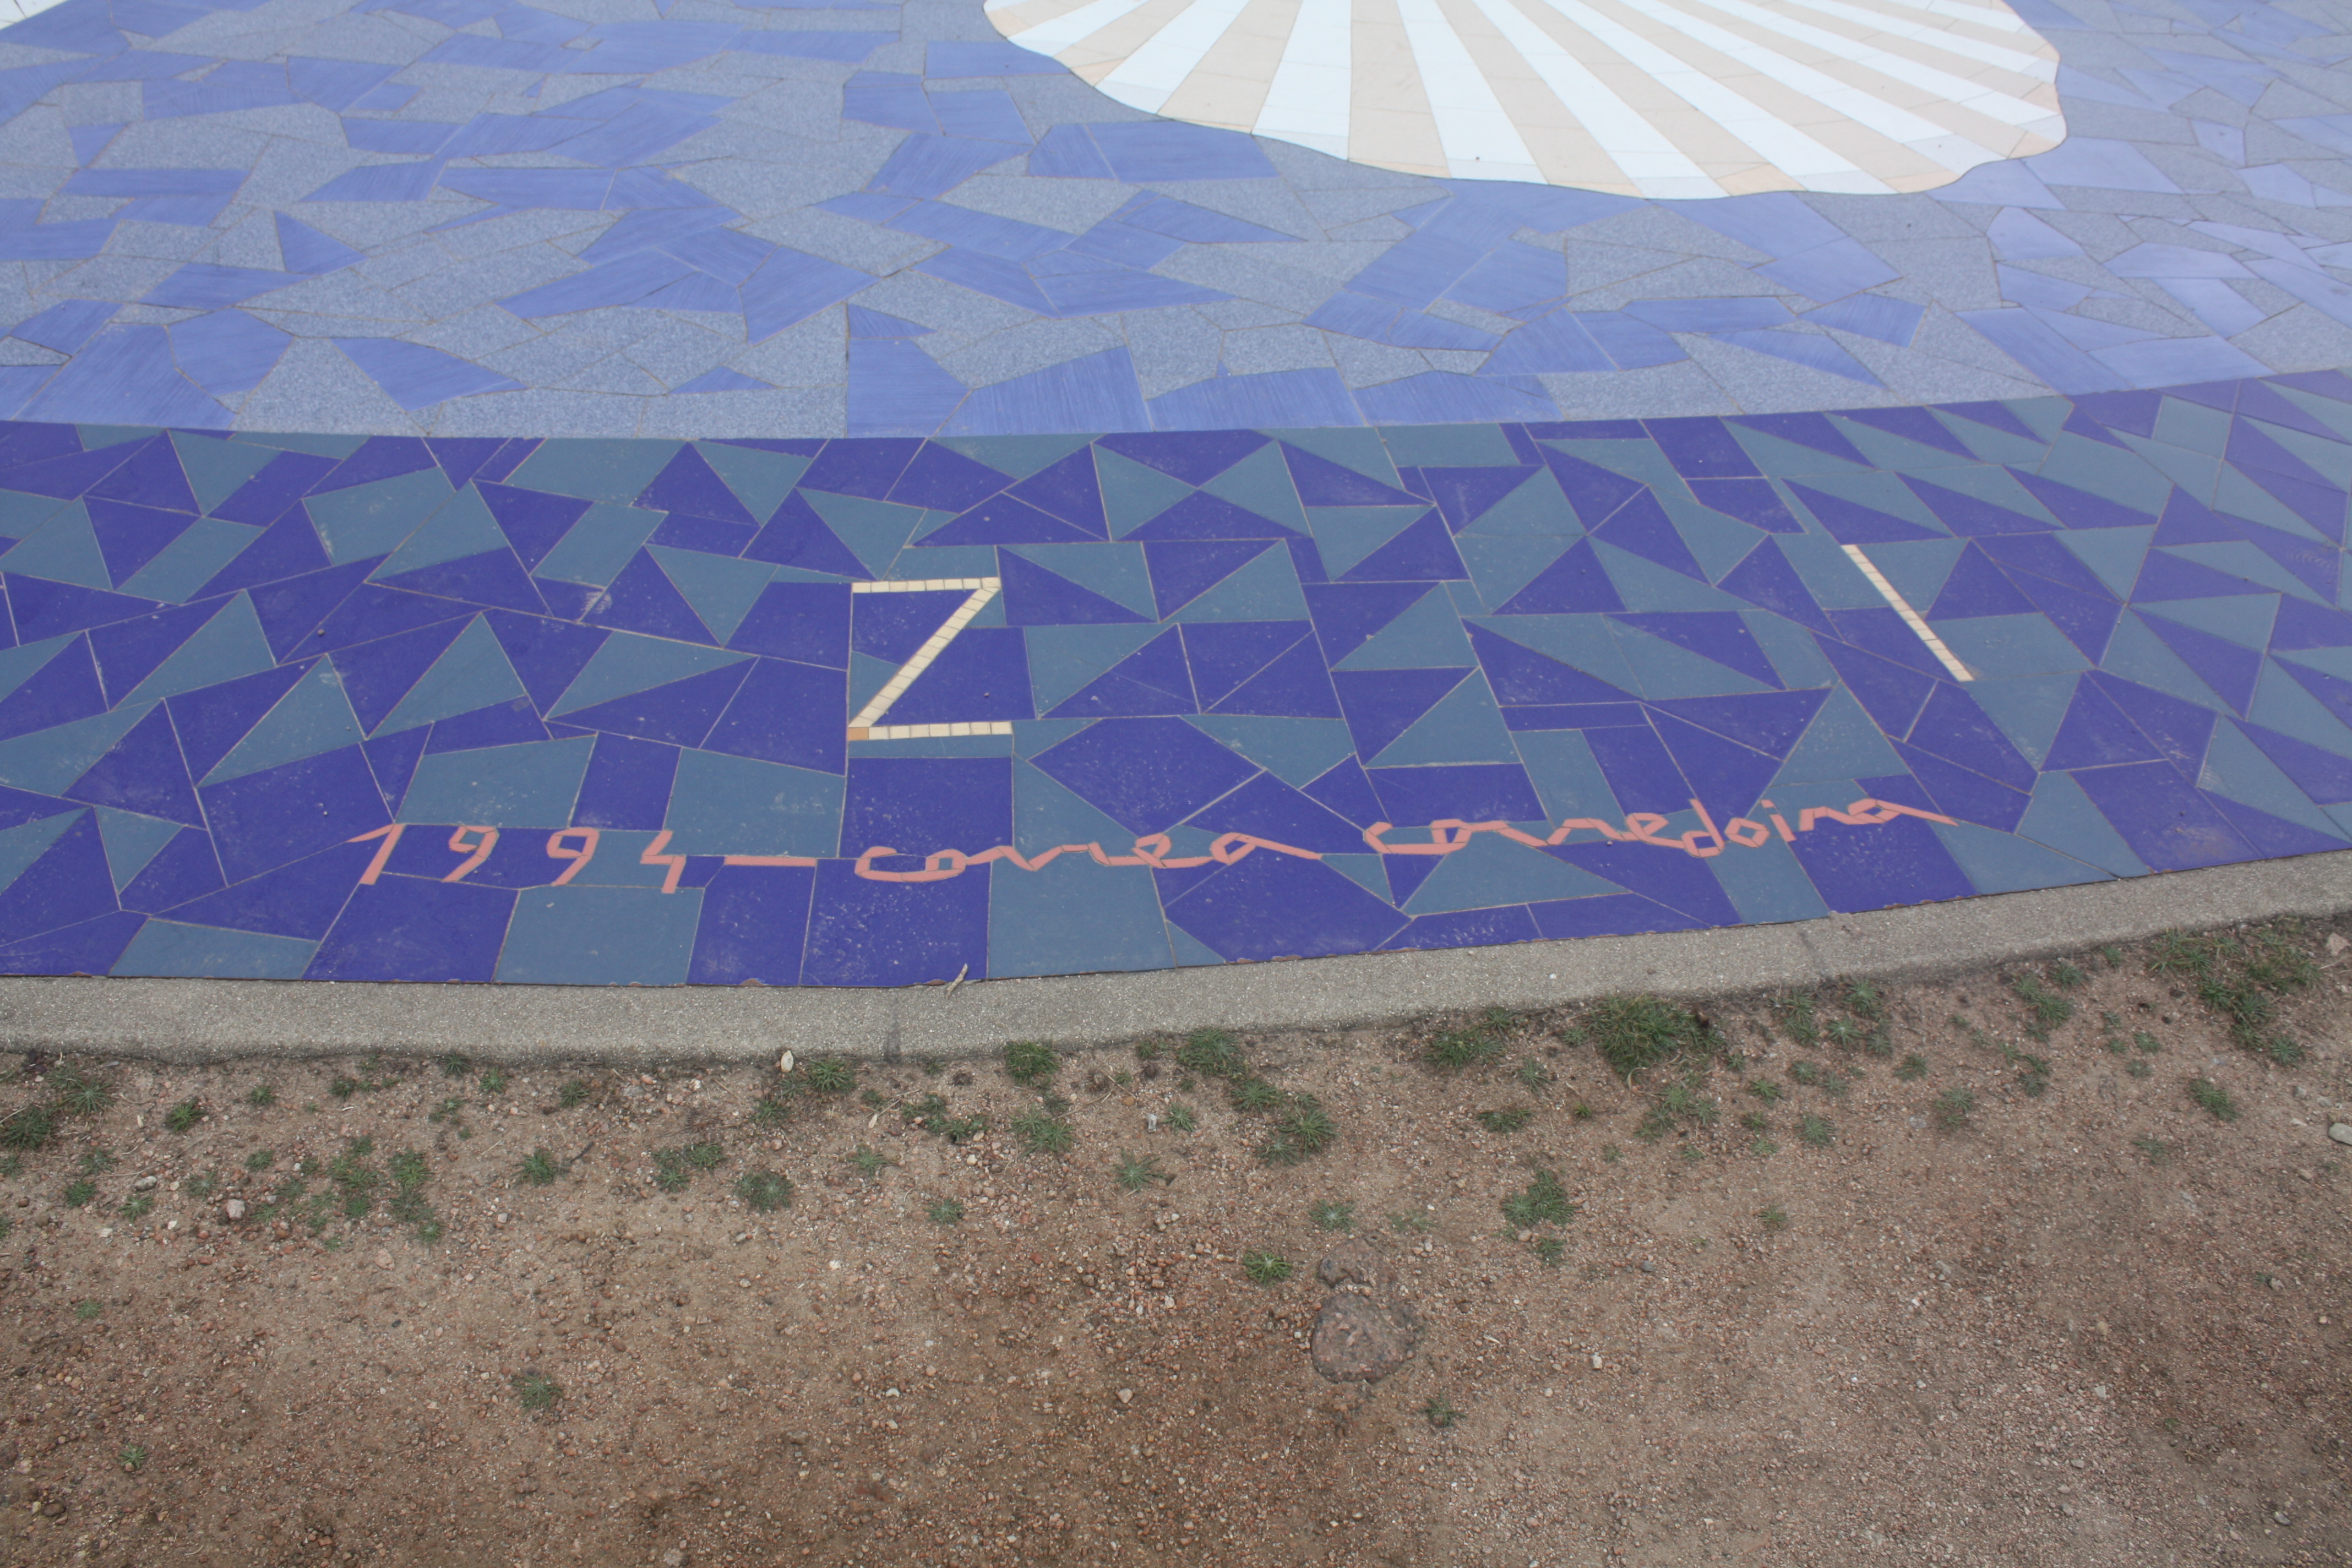
Signature of: correa corredoira